Question: What was observed in the imaging?
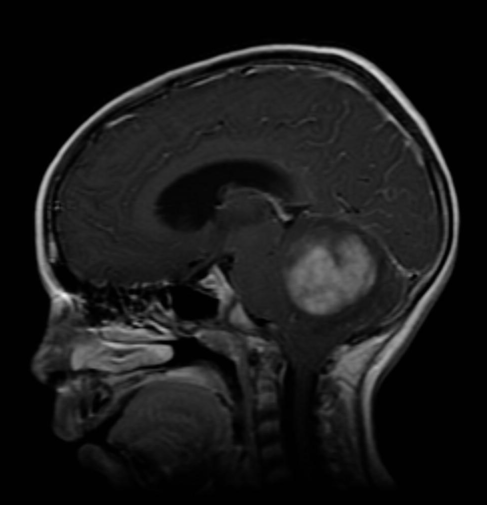
Answer: The imaging shows Large, solid mass in the left cerebellar hemisphere with ill-defined margins and significant surrounding T2 signal abnormality representing vasogenic edema.  This exerts mass effect upon and displaces the 4th ventricle.  Mild hydrocephalus.  Diffuse, heterogeneous enhancement following IV gadolinium infusion.  CT scan demonstrates a notably low attenuation mass, and inferior displacement of the cerebellar tonsils to the level of the foramen magnum. Axial mid-sagittal post-gad T1 demonstrates large, heterogeneously-enhancing solid mass with poor definition of borders..